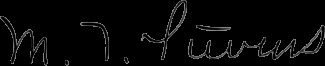
Signature of: moses tyler stevens